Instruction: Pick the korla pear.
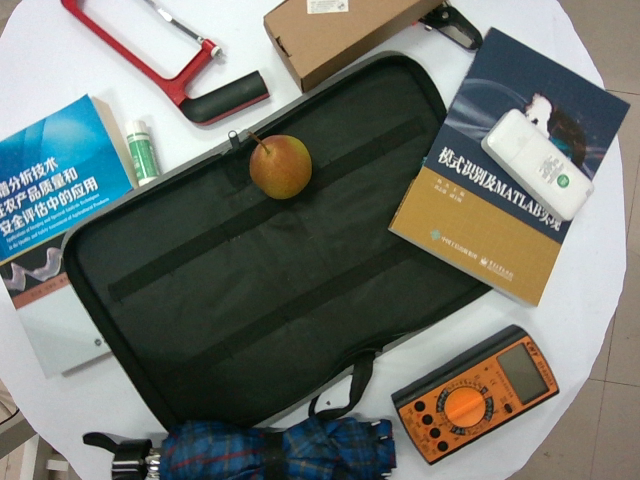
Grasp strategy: vertical